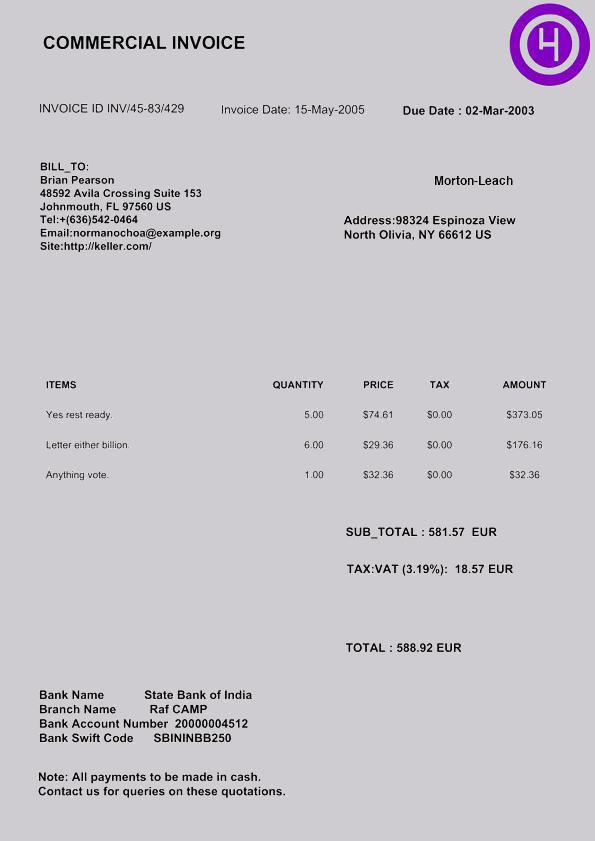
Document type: Invoice